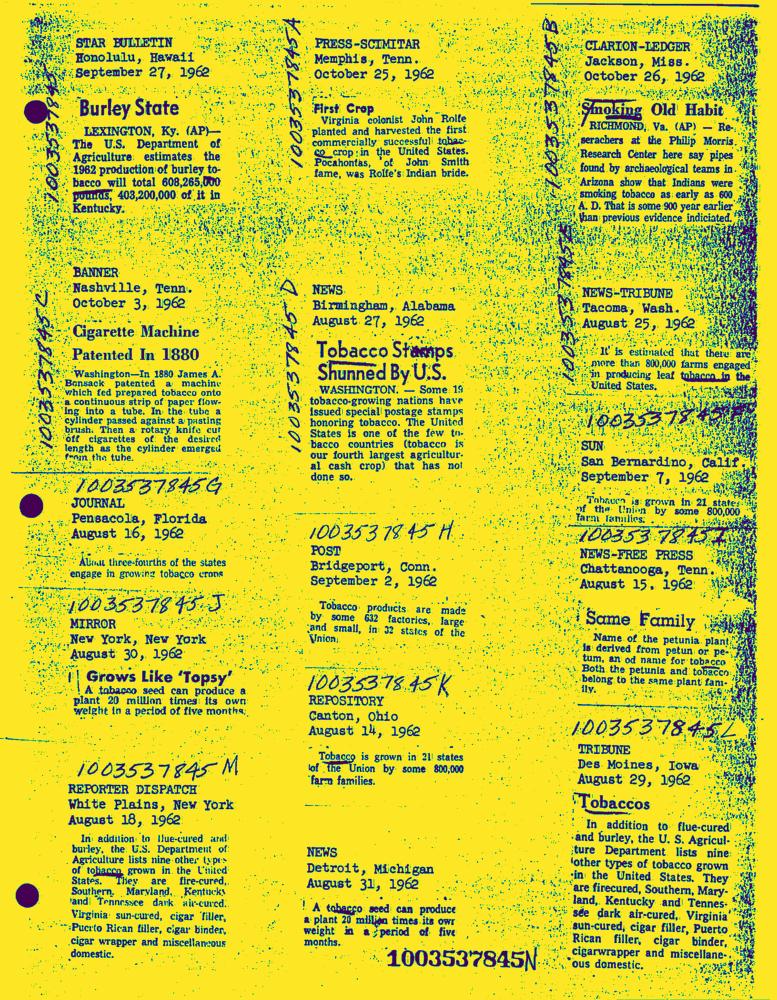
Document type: News-Article